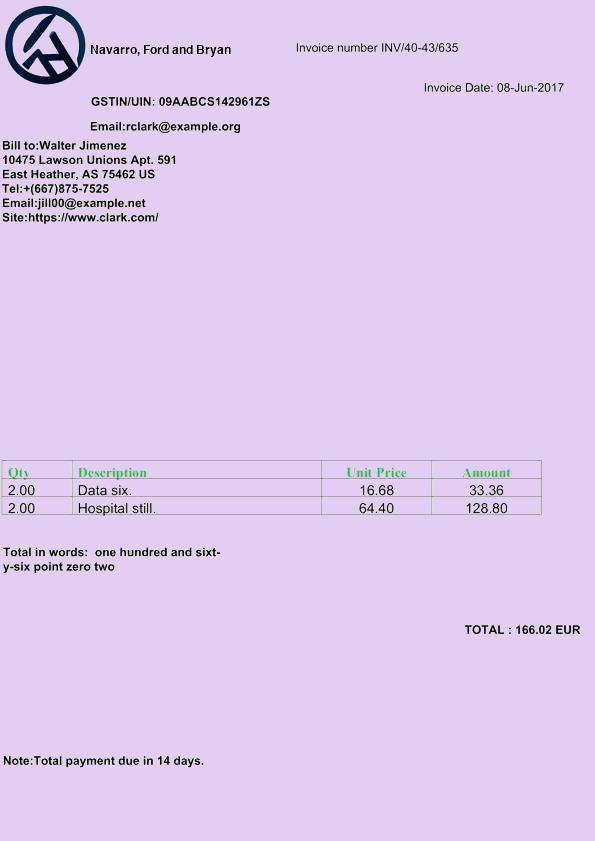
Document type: Invoice